Question: What are the imaging findings?
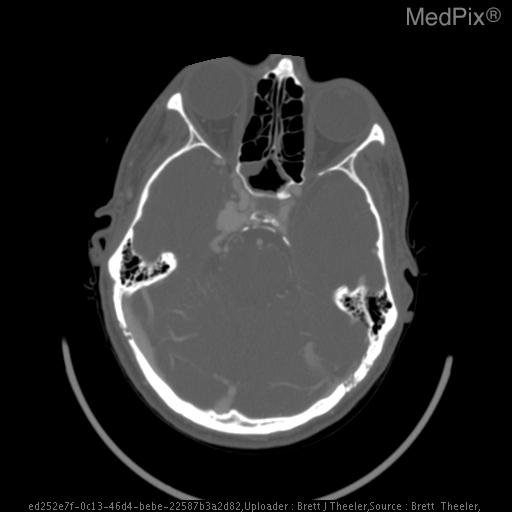
Answer: The imaging shows CT with contrast shows an enlarged R parasellar region consistent with an ICA aneurysm, and abnormal vasculature filling with contrast in the R posterior fossa.  The R Carotid angiogram shows a large, cavernous ICA aneurysm.  The angiogram also shows that this aneurysm is draining into the cavernous sinus.  The R superior opthalmic vein is engorged, and visible in the arterial phase.  The carotid cavernous fistula is also draining posteriorly into the transverse and sigmoid sinuses (likely through the superior petrosal and inferior petrosal sinuses)which are also visible in the arterial phase of the angiogram. Bone window showing the dilated veins in the posterior fossa and the enlarged parasellar region on the R..